Question: Talk about the condition:
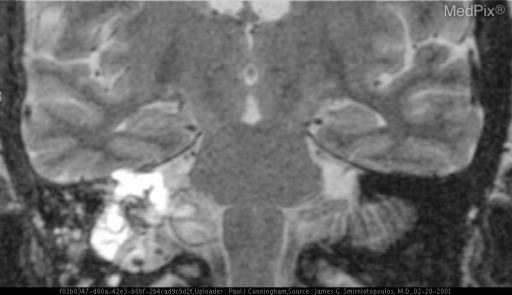
Answer: The disease is discussed as: Cystic and papillary tumor of endolymphatic sac origin.